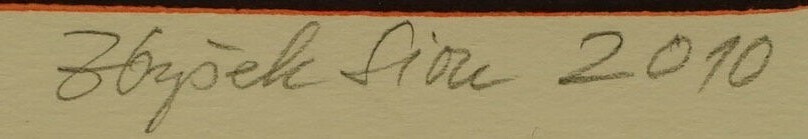
Signature of: zbyšek sion